Question: In what way does the history help explain the case?
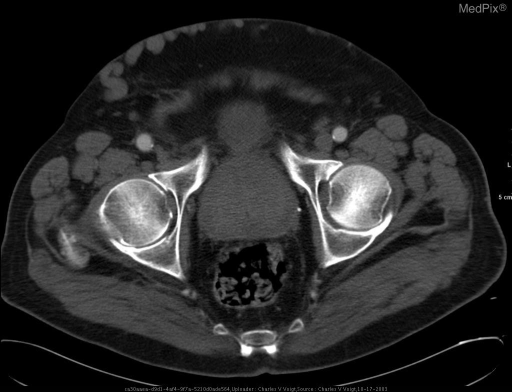
Answer: The patient's history of 77 y/o man with right lower quadrant pain is key in understanding the case.